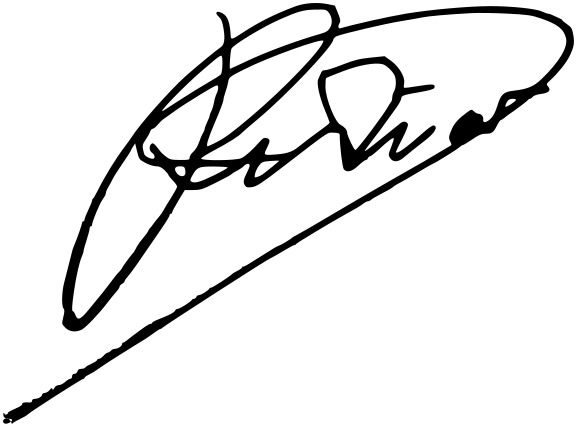
Signature of: blas piñar